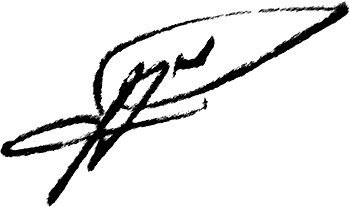
Signature of: anatolii krushynskyi